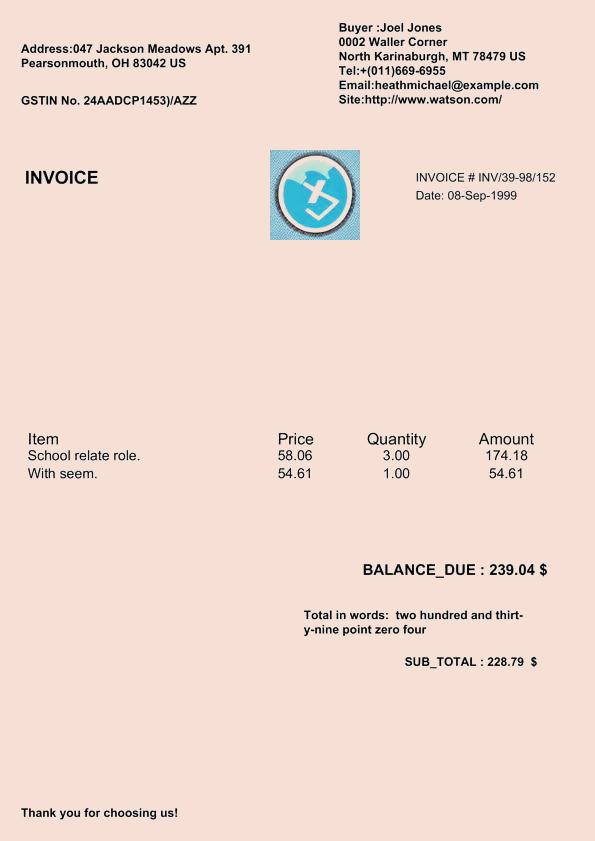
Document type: Invoice